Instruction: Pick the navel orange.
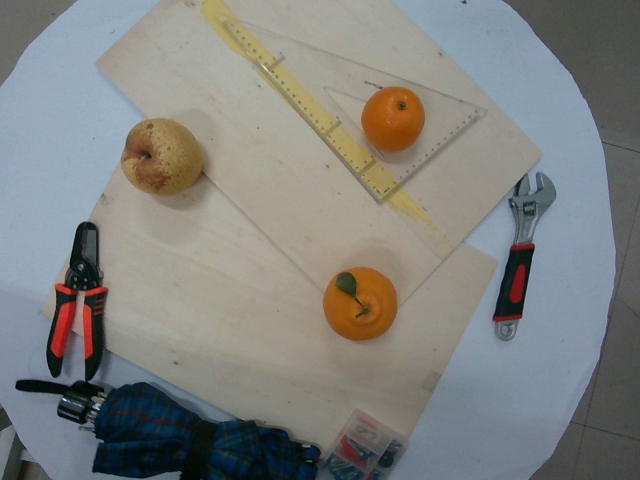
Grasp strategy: vertical